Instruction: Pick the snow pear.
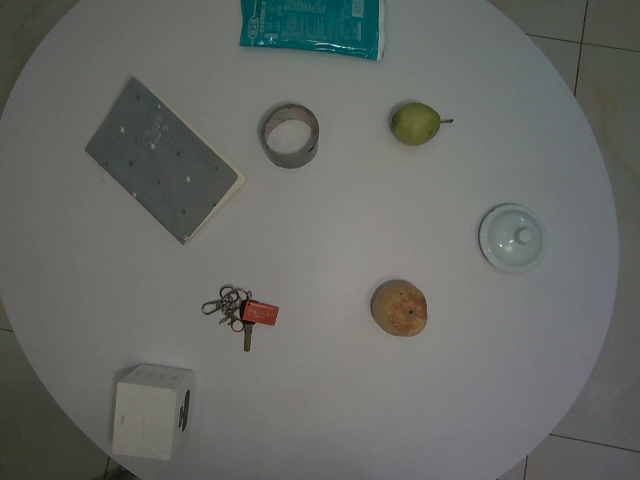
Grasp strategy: vertical